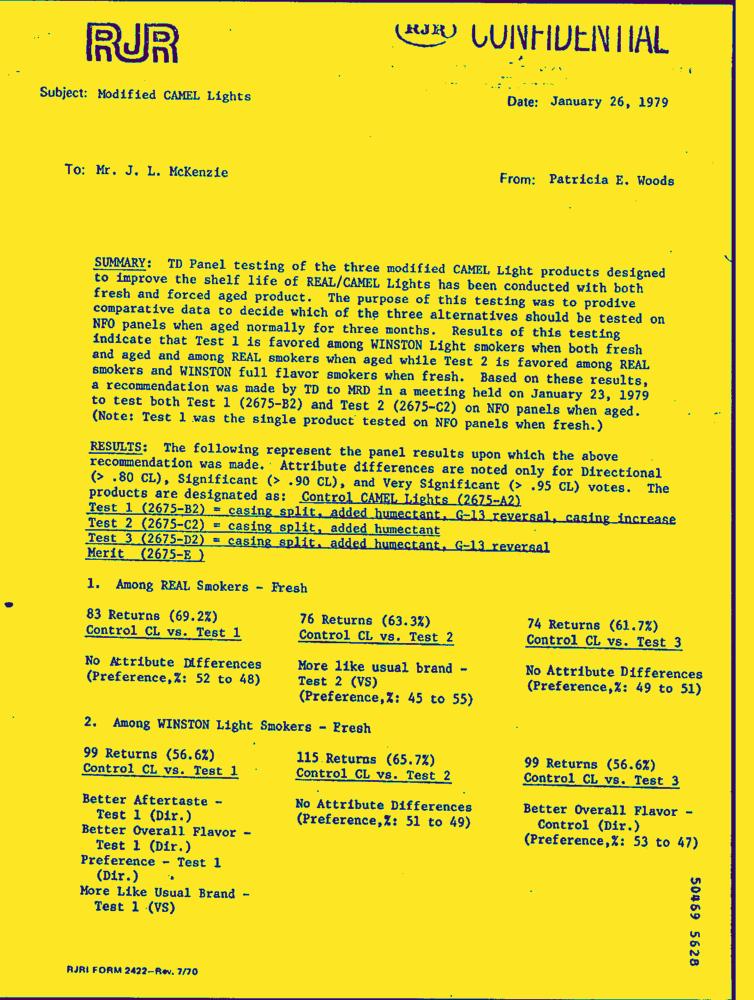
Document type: Letter-Doc